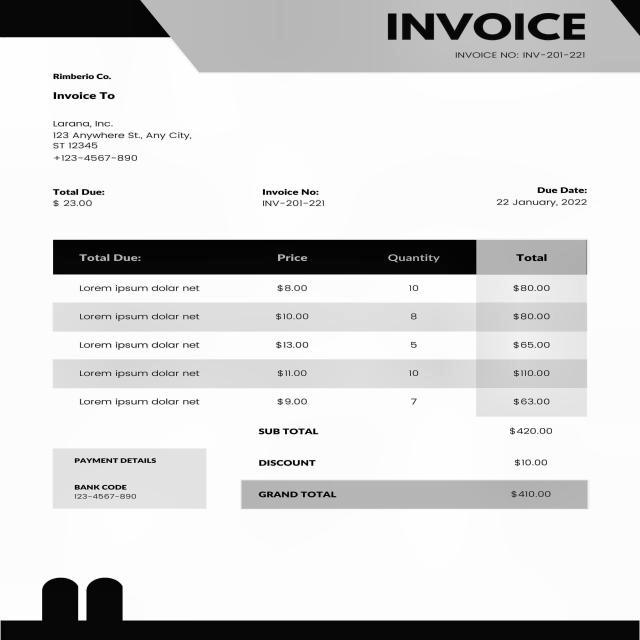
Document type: Invoice